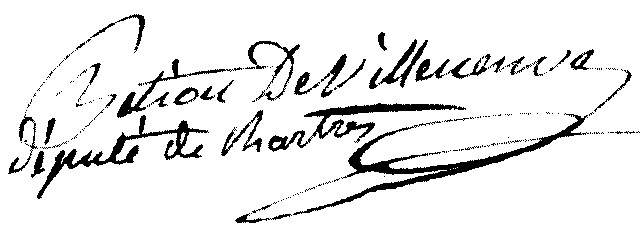
Signature of: jérôme pétion de villeneuve